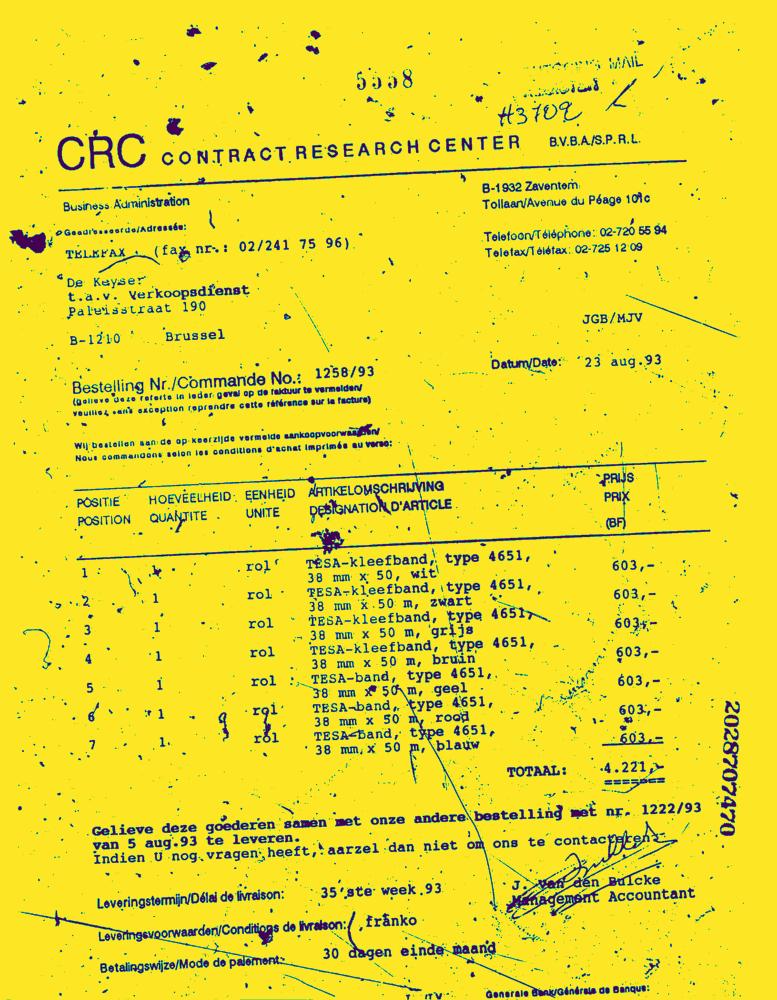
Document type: Invoice-Doc